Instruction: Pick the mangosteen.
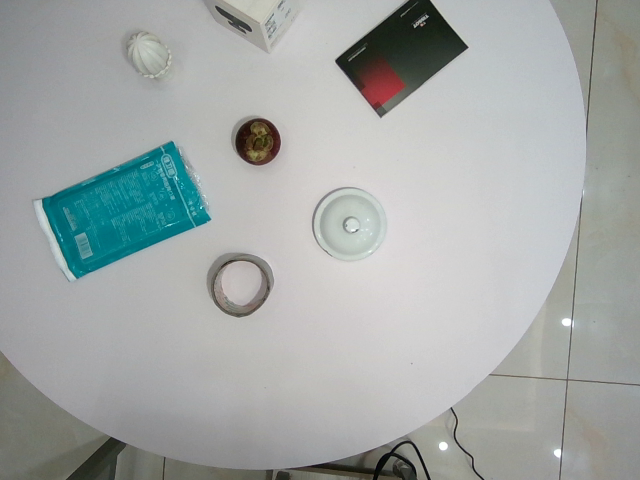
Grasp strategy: vertical